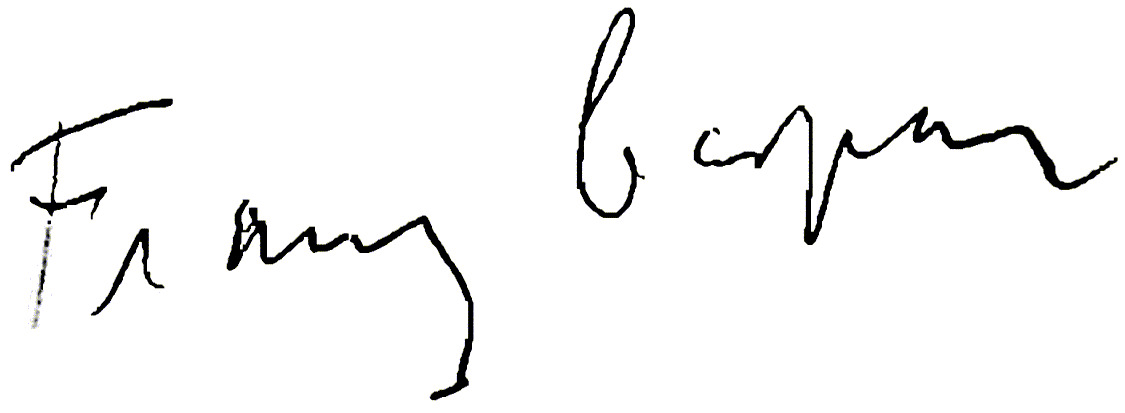
Signature of: franz caspar